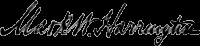
Signature of: mark walrod harrington